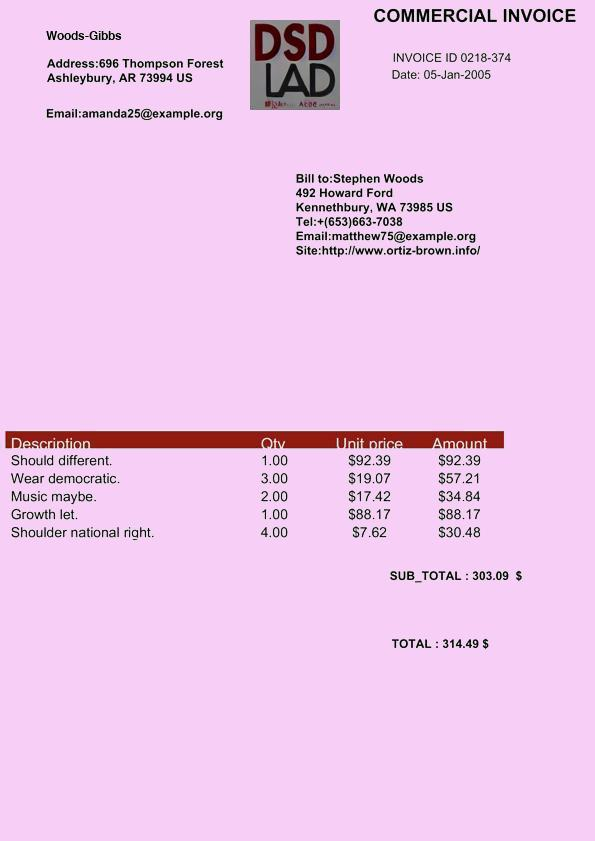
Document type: Invoice